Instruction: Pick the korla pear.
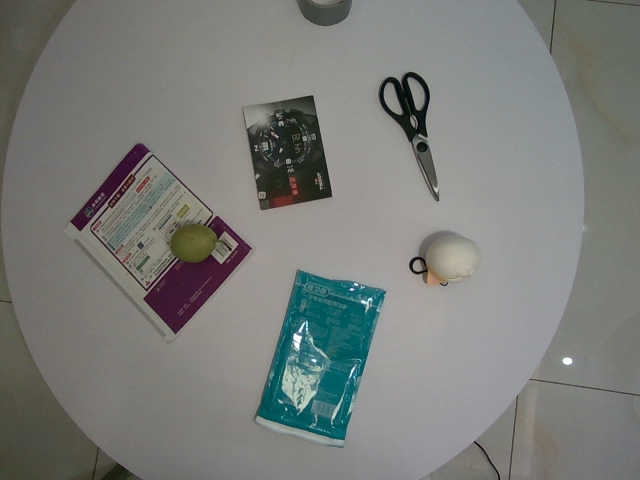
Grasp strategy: vertical